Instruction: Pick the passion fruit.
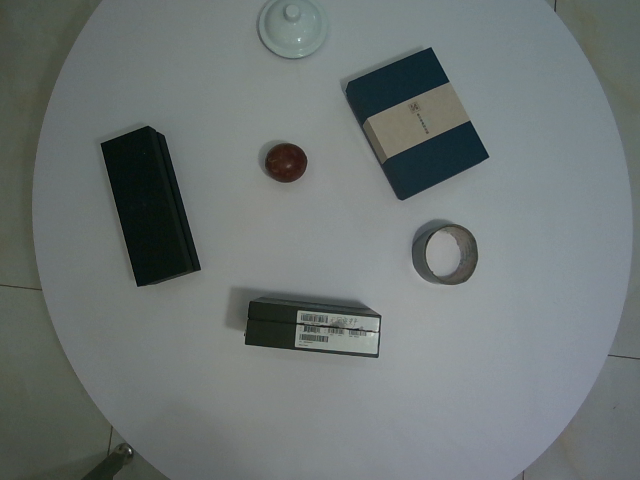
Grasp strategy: vertical